Question: How does the patient history play a role?
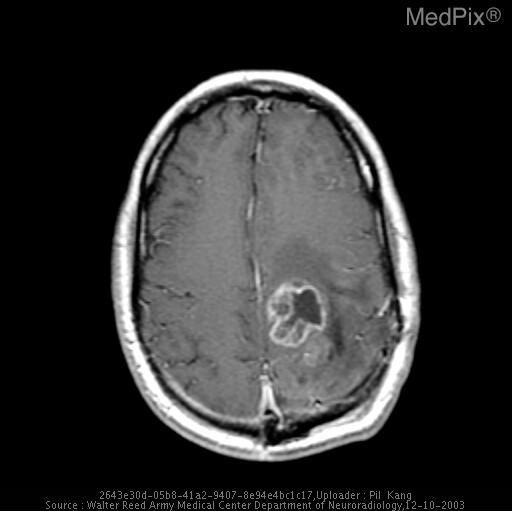
Answer: The patient's history of 38 y.o. man with previously diagnosed high-grade glioma in the left parietal lobe, s/p radiation treatment. is key in understanding the case.